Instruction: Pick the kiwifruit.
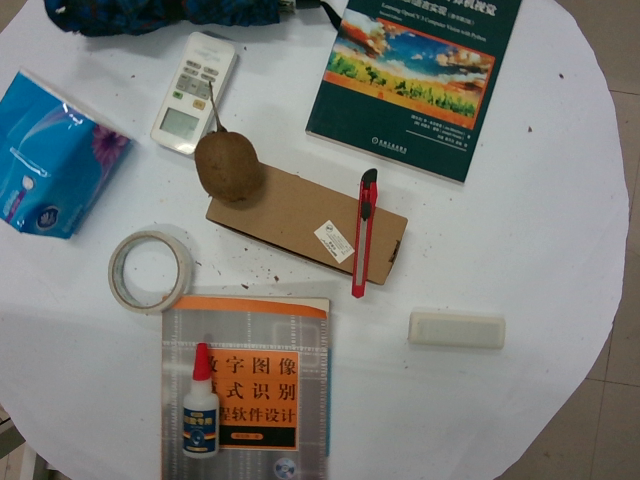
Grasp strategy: vertical